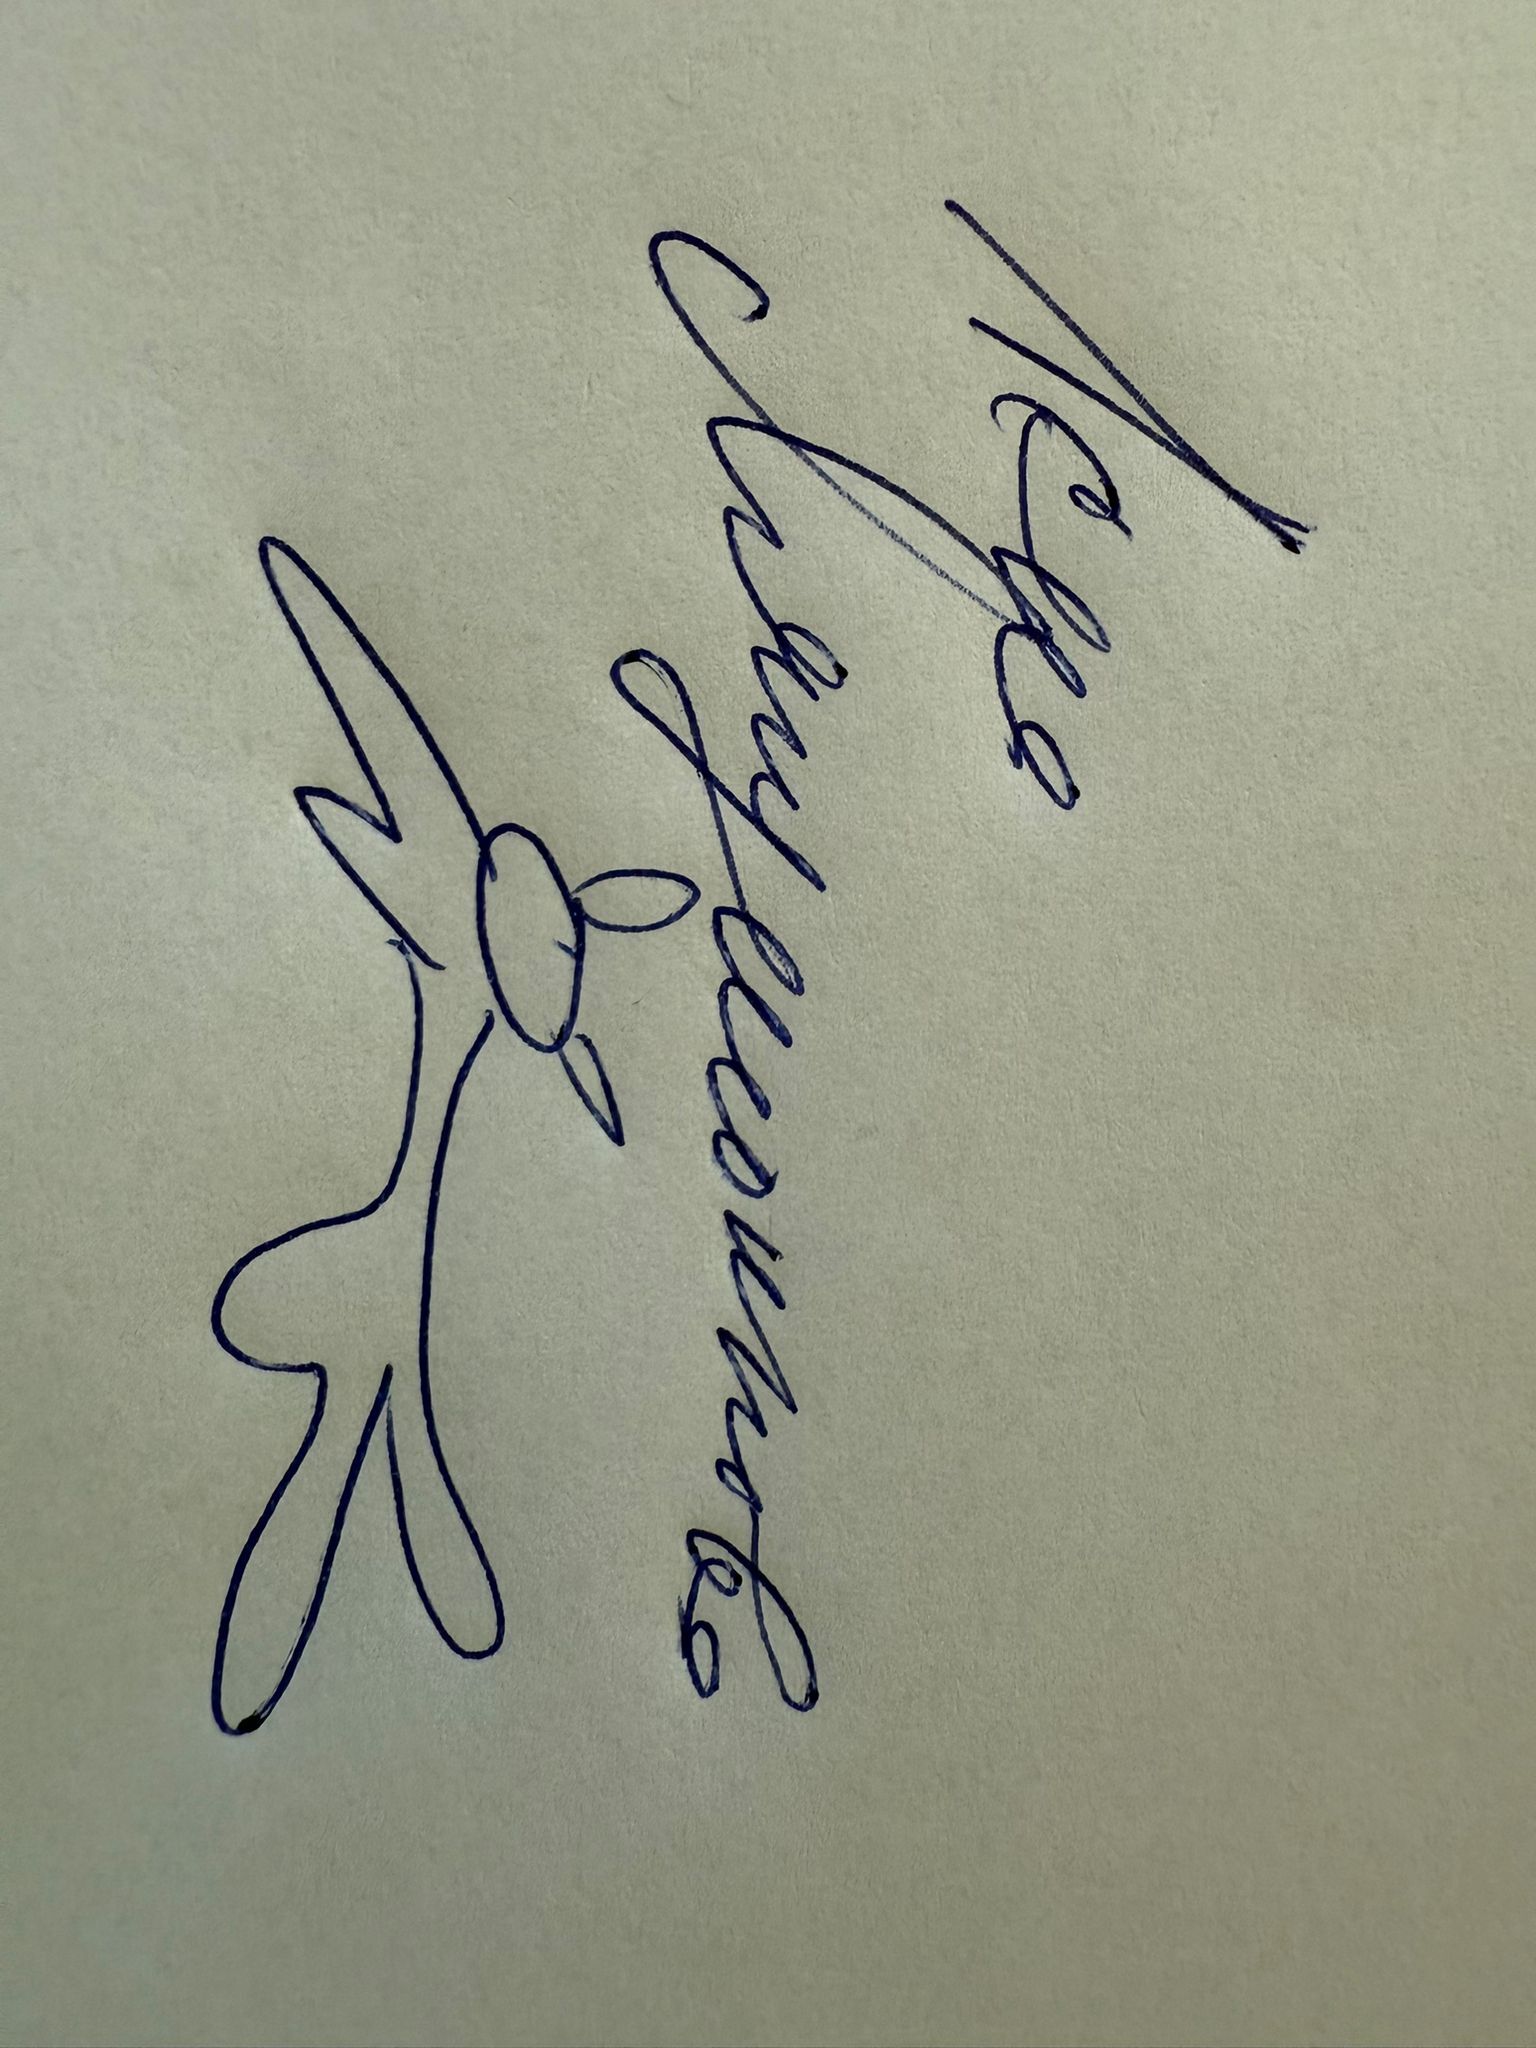
Signature of: lena lagushonkova